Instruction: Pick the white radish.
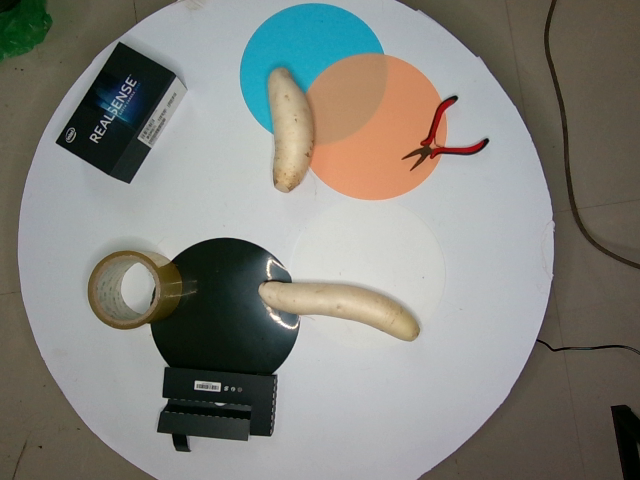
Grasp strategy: vertical